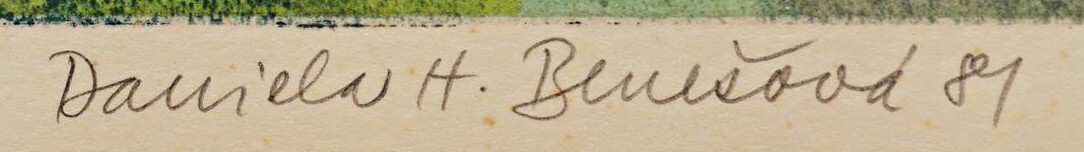
Signature of: daniela benešová